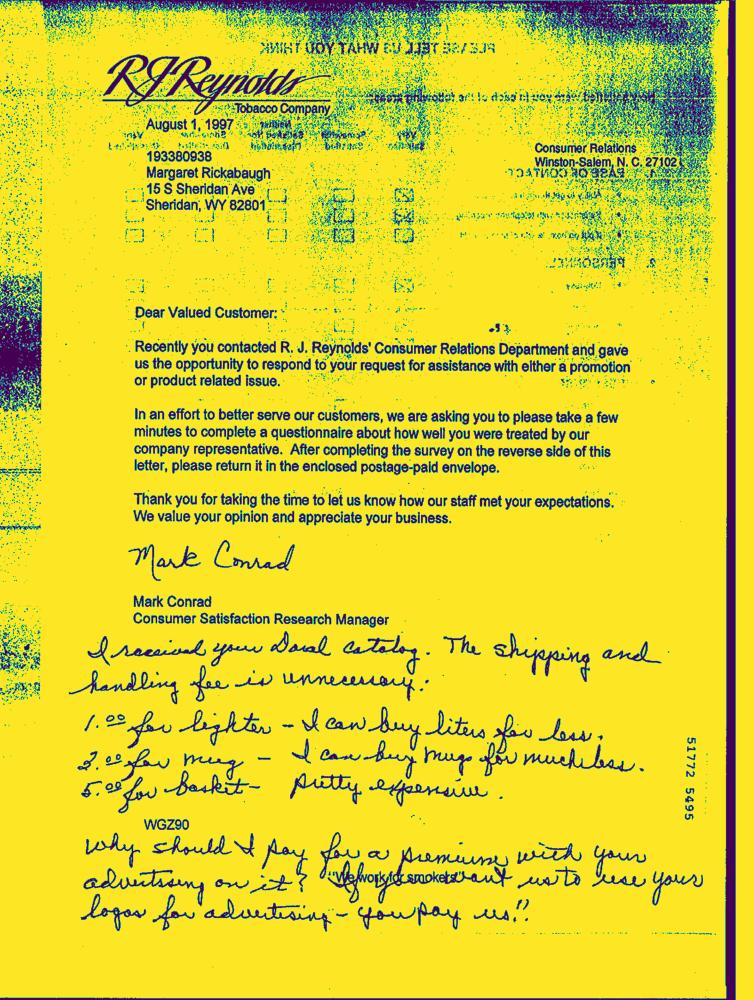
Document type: Hand-Written